Please extract the written amount, numerical amount, recipient's name, date on the cheque, and the bank's name from the image.
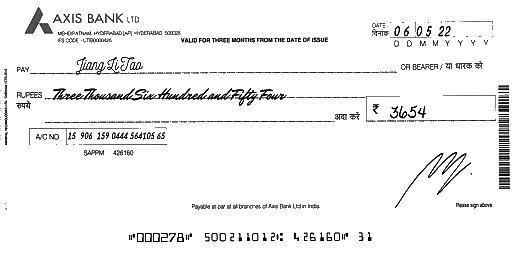
amt_in_words: Three Thousand Six Hundred and Fifty Four
amt_in_figures: 3654
payee_name: Jiang Li Tao
bank_name: AXIS BANK
cheque_date: 06/05/22